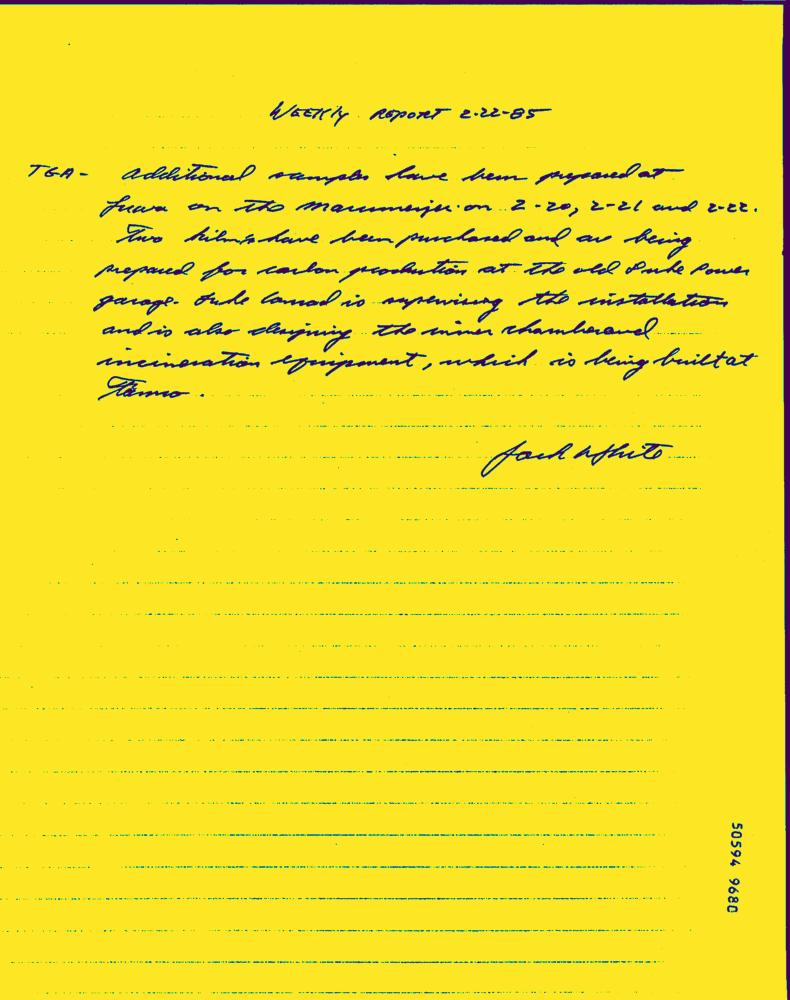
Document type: Hand-Written